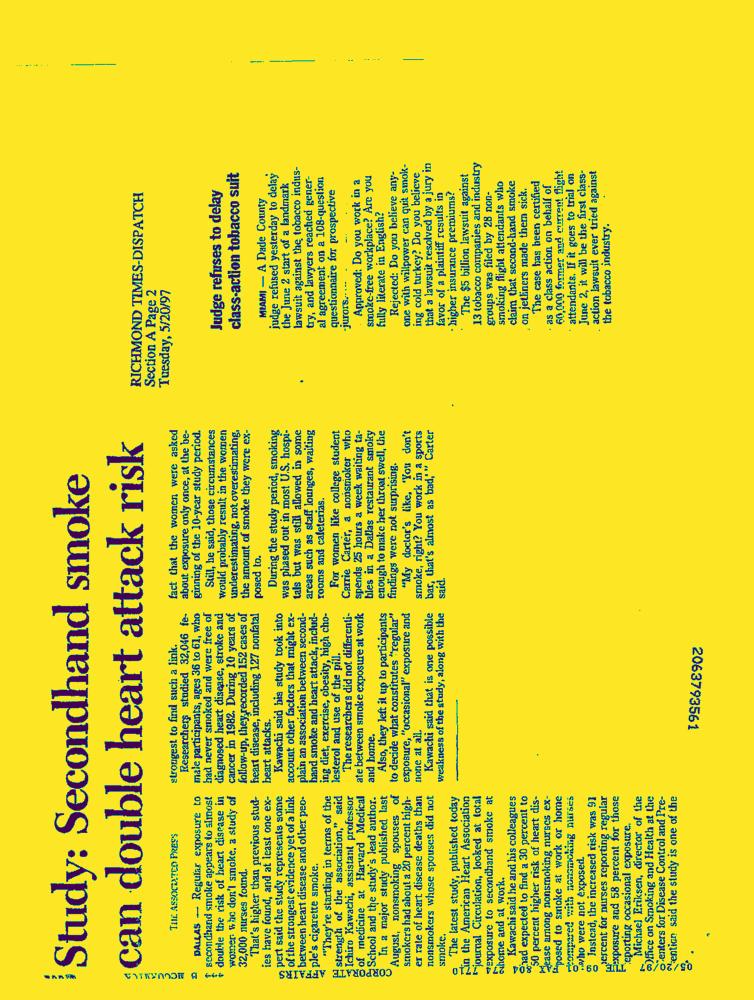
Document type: News-Article